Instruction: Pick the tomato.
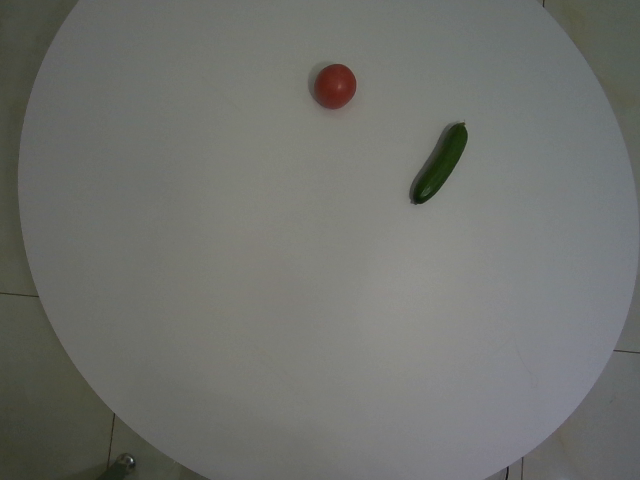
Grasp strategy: vertical